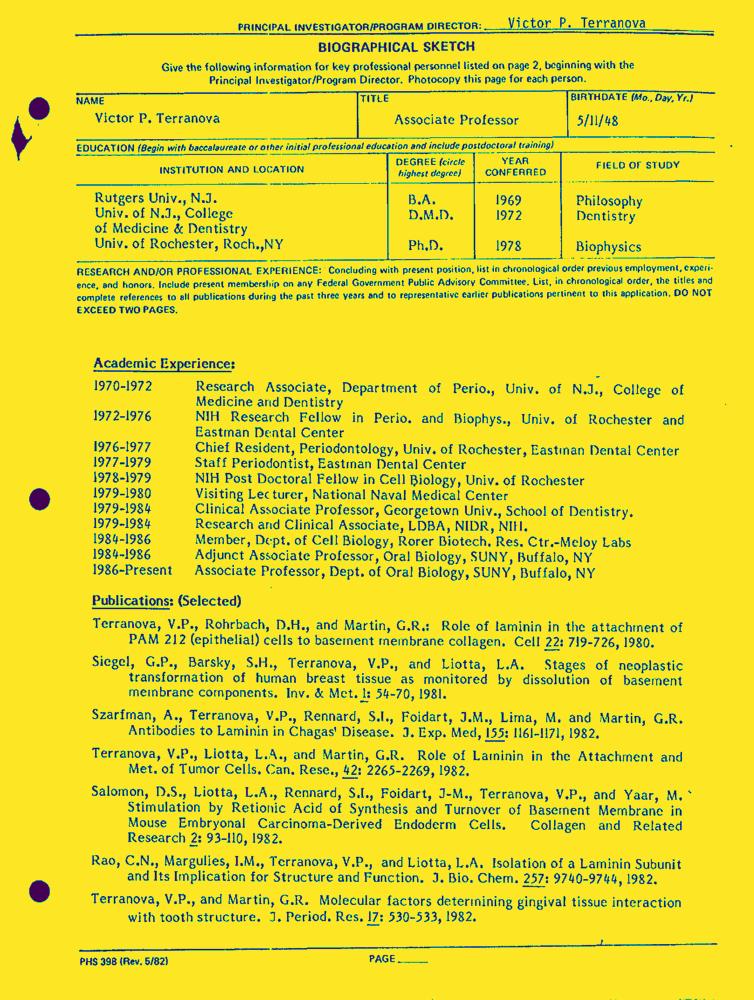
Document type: Resume-Doc